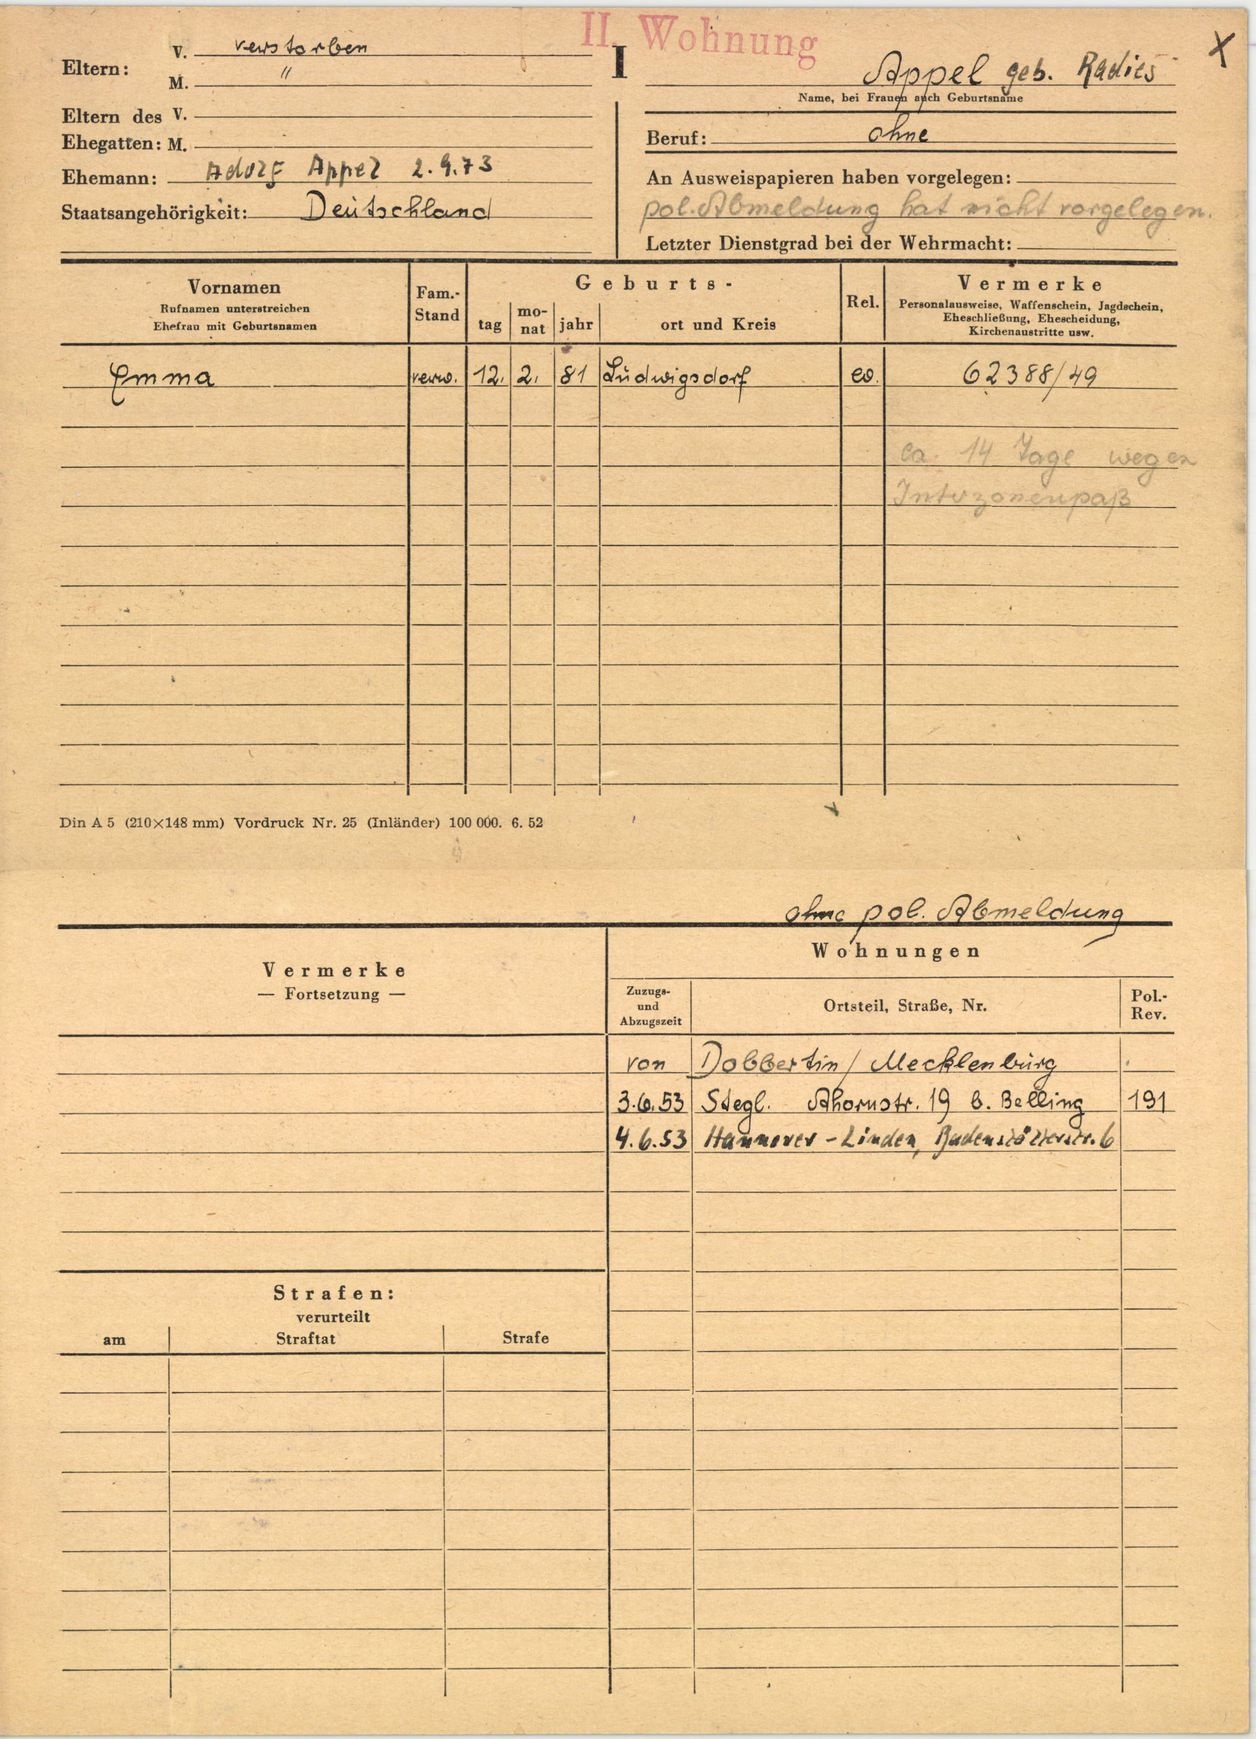
Appel geb. Radies